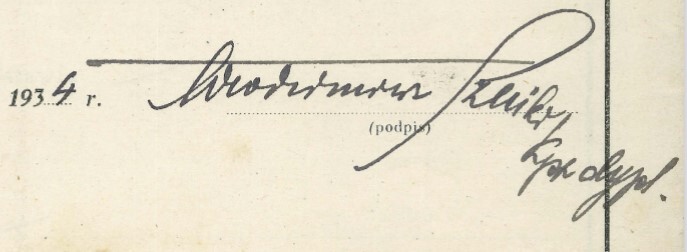
Signature of: q97371383